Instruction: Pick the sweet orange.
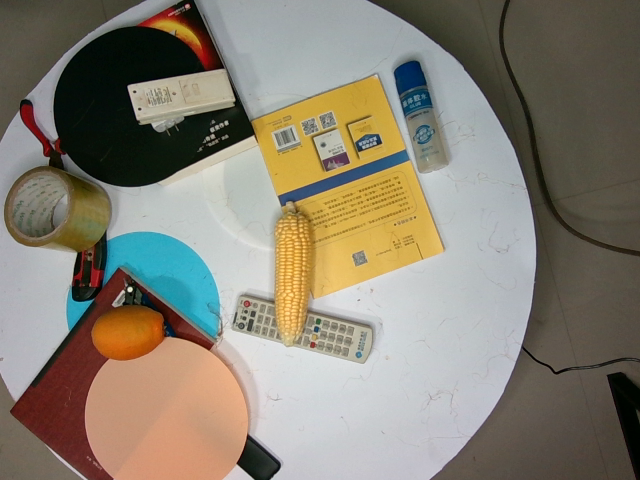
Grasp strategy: vertical